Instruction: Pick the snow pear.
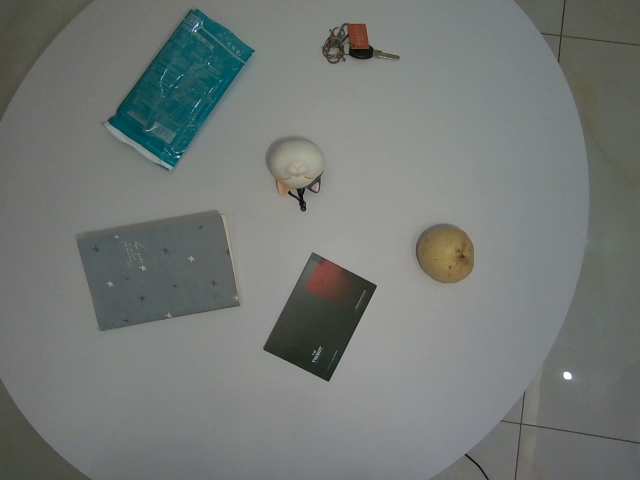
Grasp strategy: vertical